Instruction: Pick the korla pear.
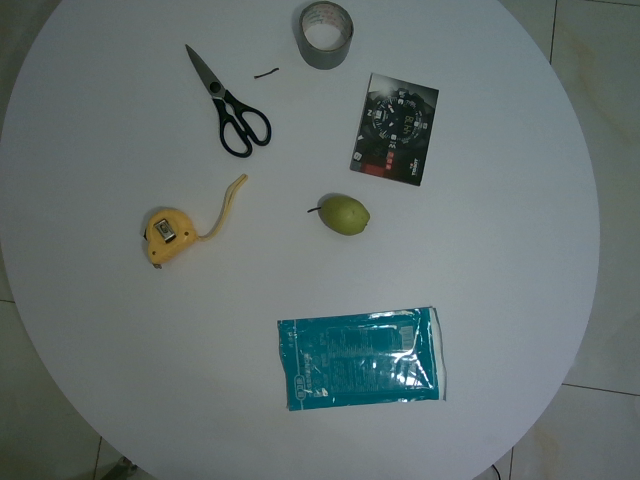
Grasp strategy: vertical